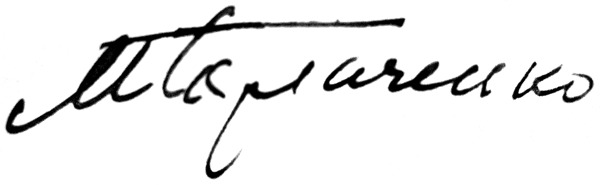
Signature of: mikhail gorlachenko